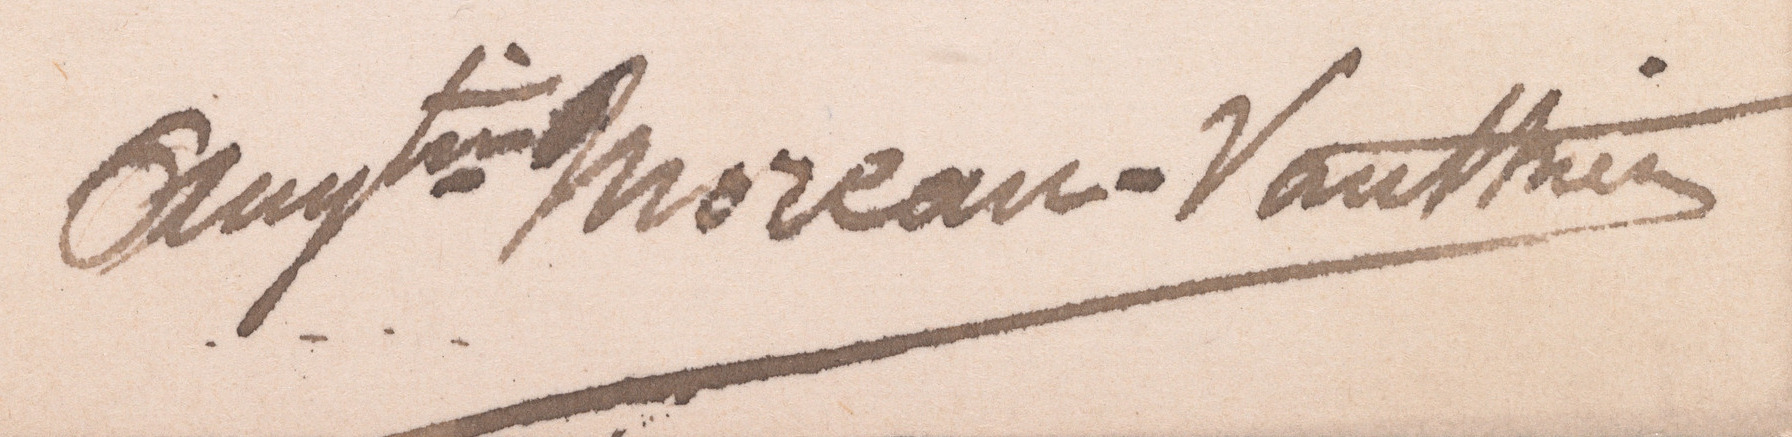
Signature of: augustin moreau vauthier